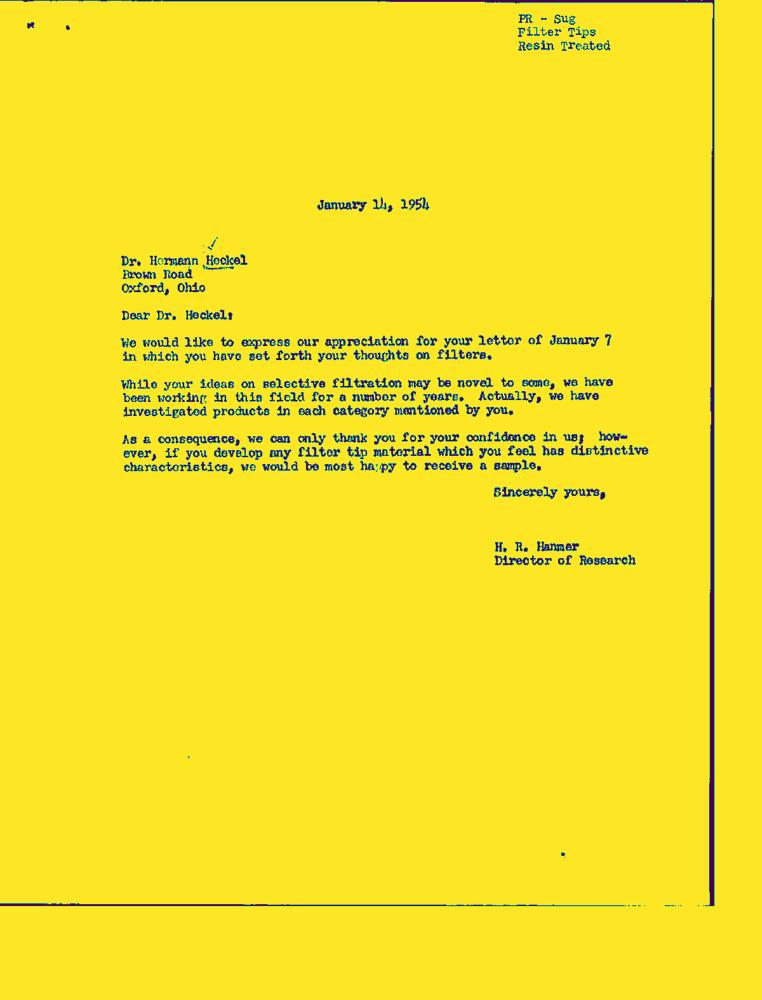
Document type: Letter-Doc